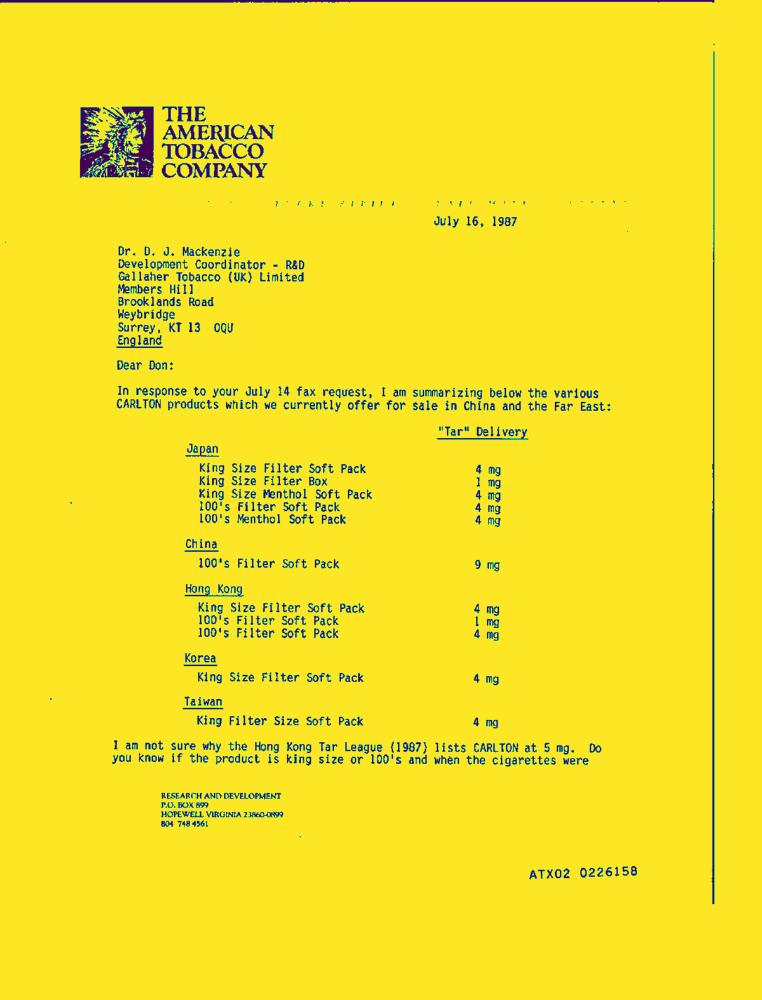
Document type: Letter-Doc